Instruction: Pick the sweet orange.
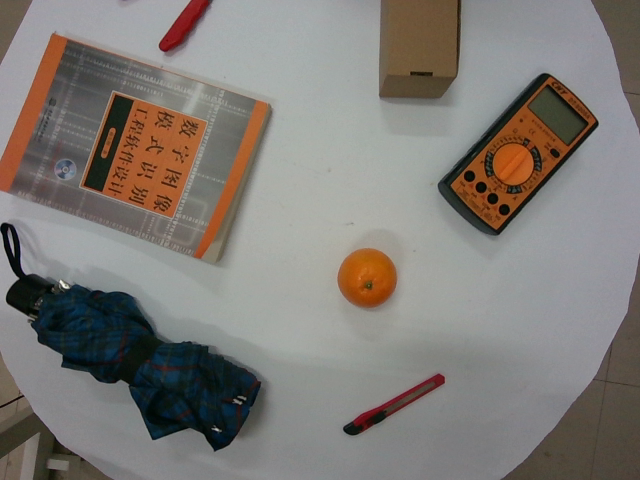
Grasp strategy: vertical